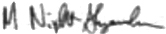
Signature of: m night shyamalan